Question: Explain the disease:
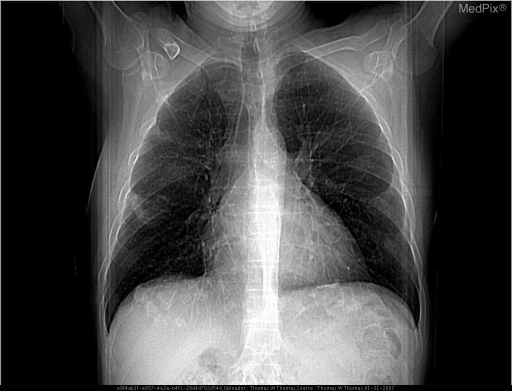
Answer: The disease is discussed as: Pleural plaques are circumscribed areas of pleural thickening, often diffuse or multifocal.  These may frequently be calcified, and are characteristically found along the lower thorax and diaphragmatic pleura.  The lesions are only rarely found in the costophrenic sulci and lung apices most often avoiding these areas.  Pleural plaques are essentially pathognomonic for asbestos exposure, and may develop as much as 20 years after initial exposure.  Asbestosis is a pneumoconiosis resulting from the inhalation of asbestos fibers and leads to a slowly progressive diffuse pulmonary fibrosis.  The primary complications are respiratory failure and malignancy (asbestos expsore may increase the risk of malignant mesothelioma by 300 fold compared to non-exposed individuals).